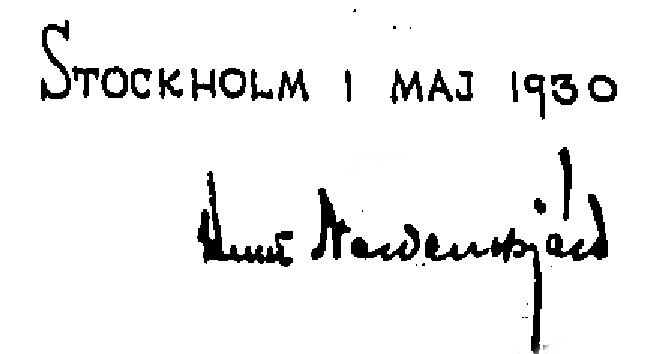
Signature of: knut nordenskjöld